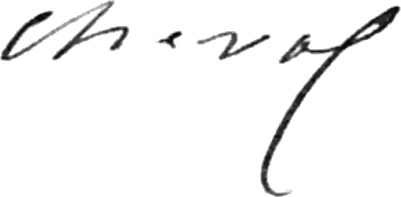
Signature of: ferdinand cheval